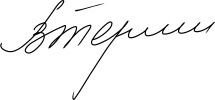
Signature of: valentina tereshkova